Question: What is the potential diagnosis?
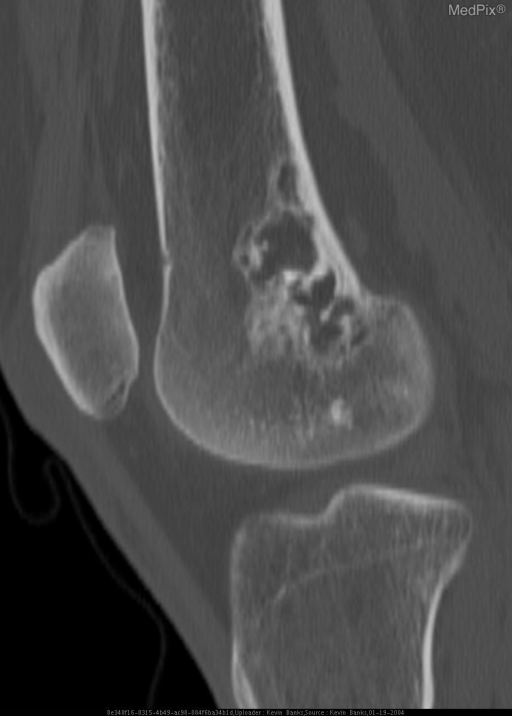
Answer: The possible diagnosis includes Fibrous Dysplasia, ABC, Hemangioma, Bone Infarct, Chondroid Tumor, Intraosseous Lipoma.